Question: What type of tax is indicated in the document, personal property or real estate?
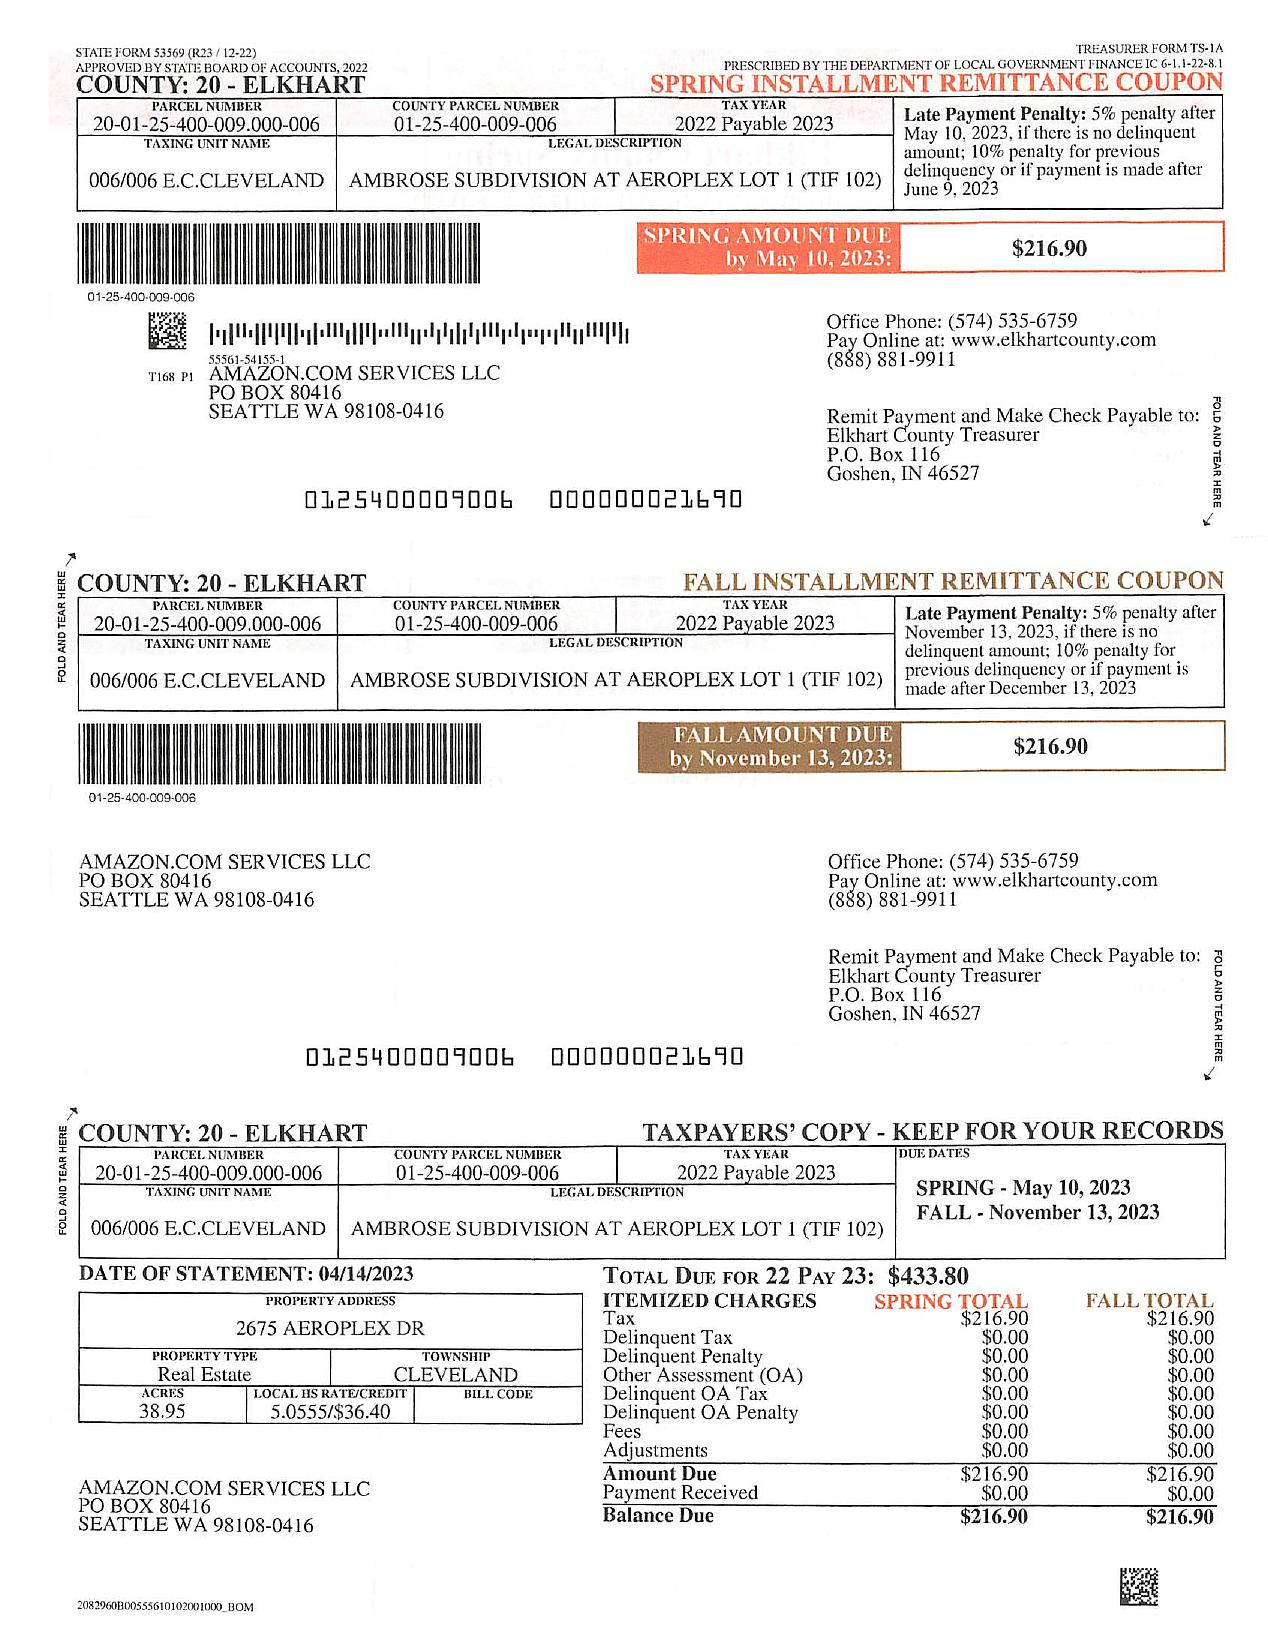
Answer: "Real Estate Tax"